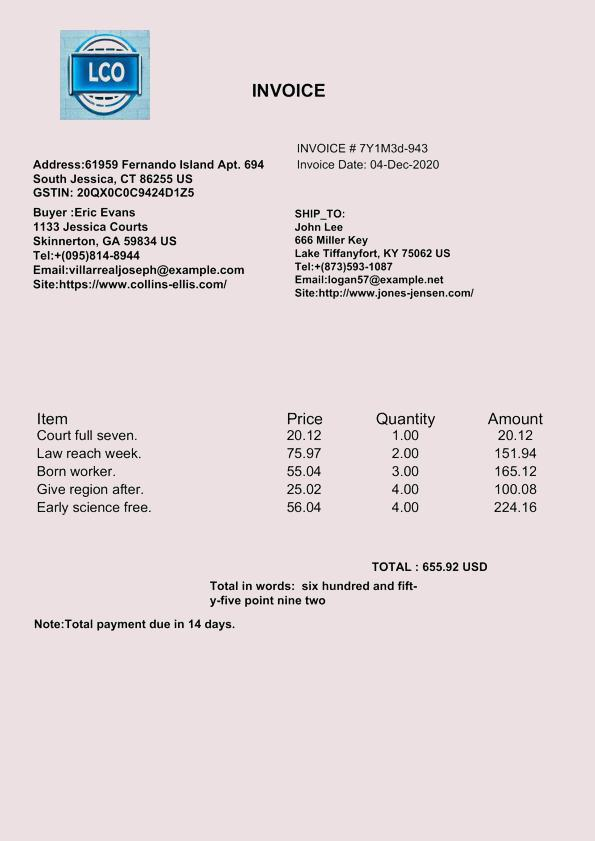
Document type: Invoice